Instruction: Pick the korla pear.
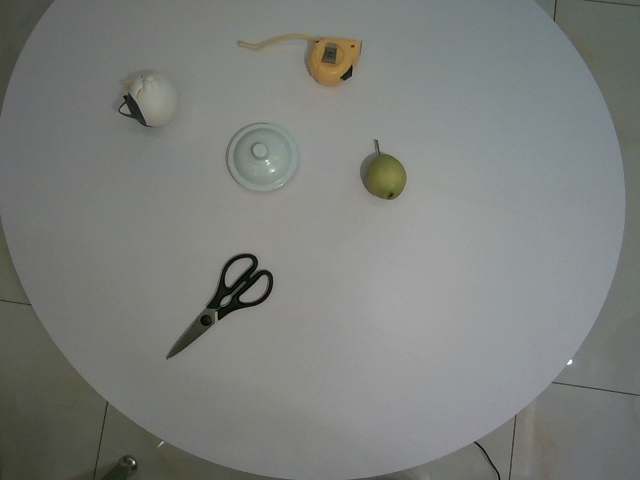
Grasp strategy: vertical